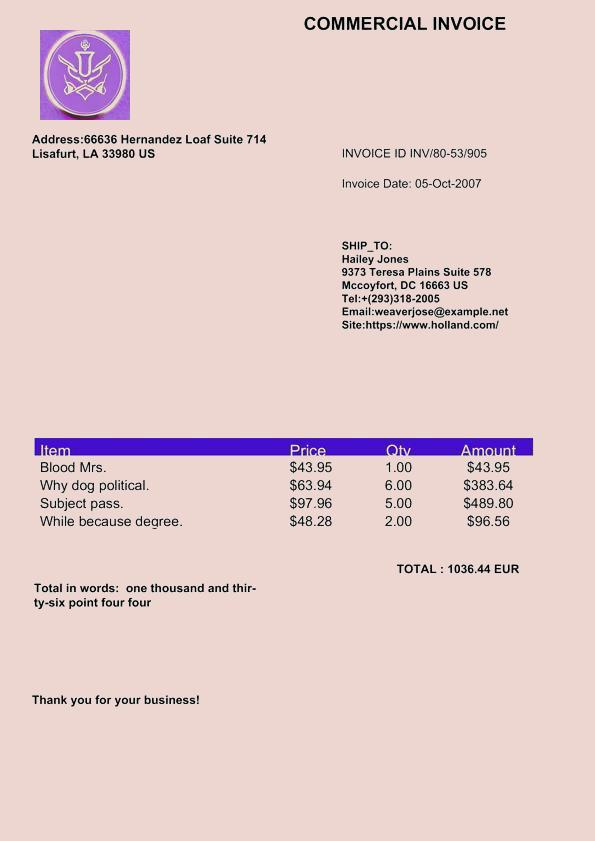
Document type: Invoice